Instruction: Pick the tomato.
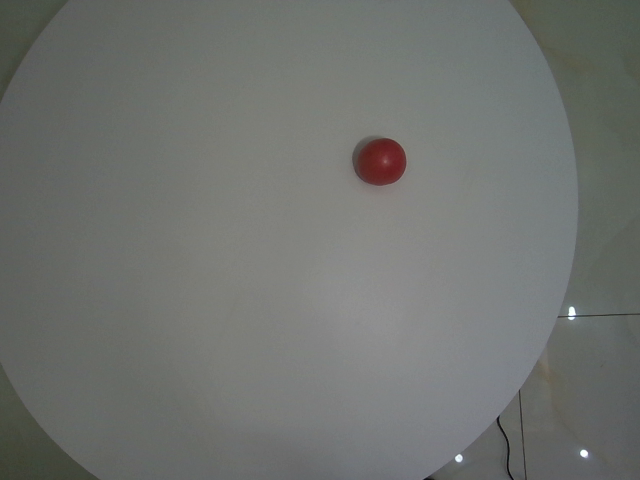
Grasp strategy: vertical